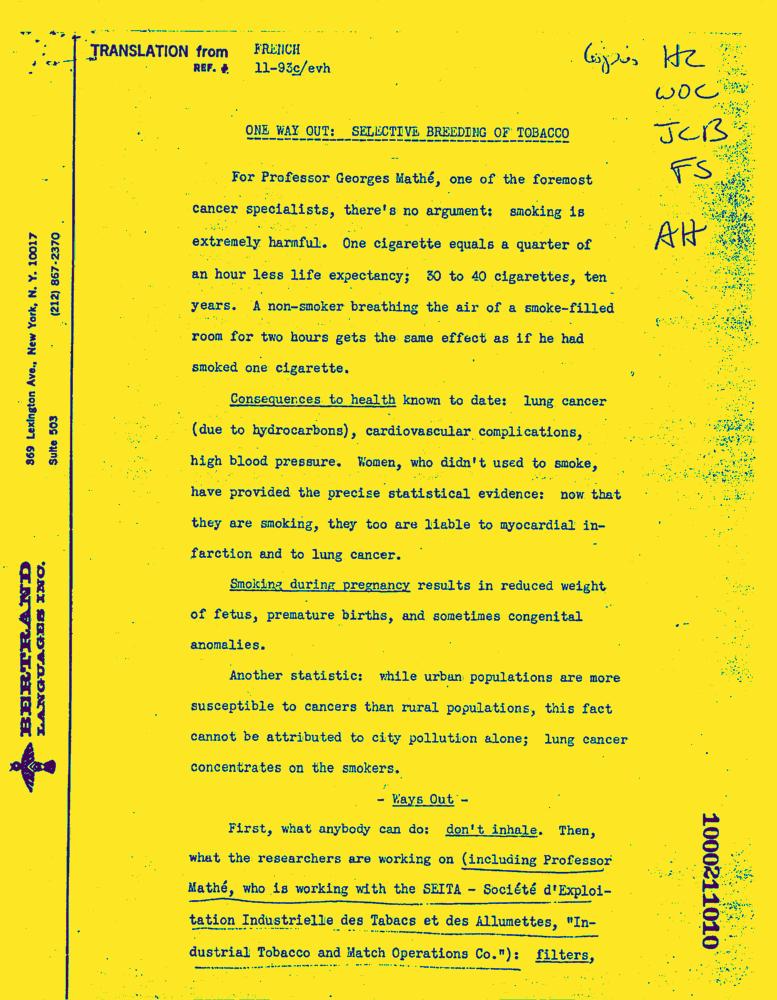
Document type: News-Article